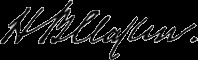
Signature of: horace brigham claflin